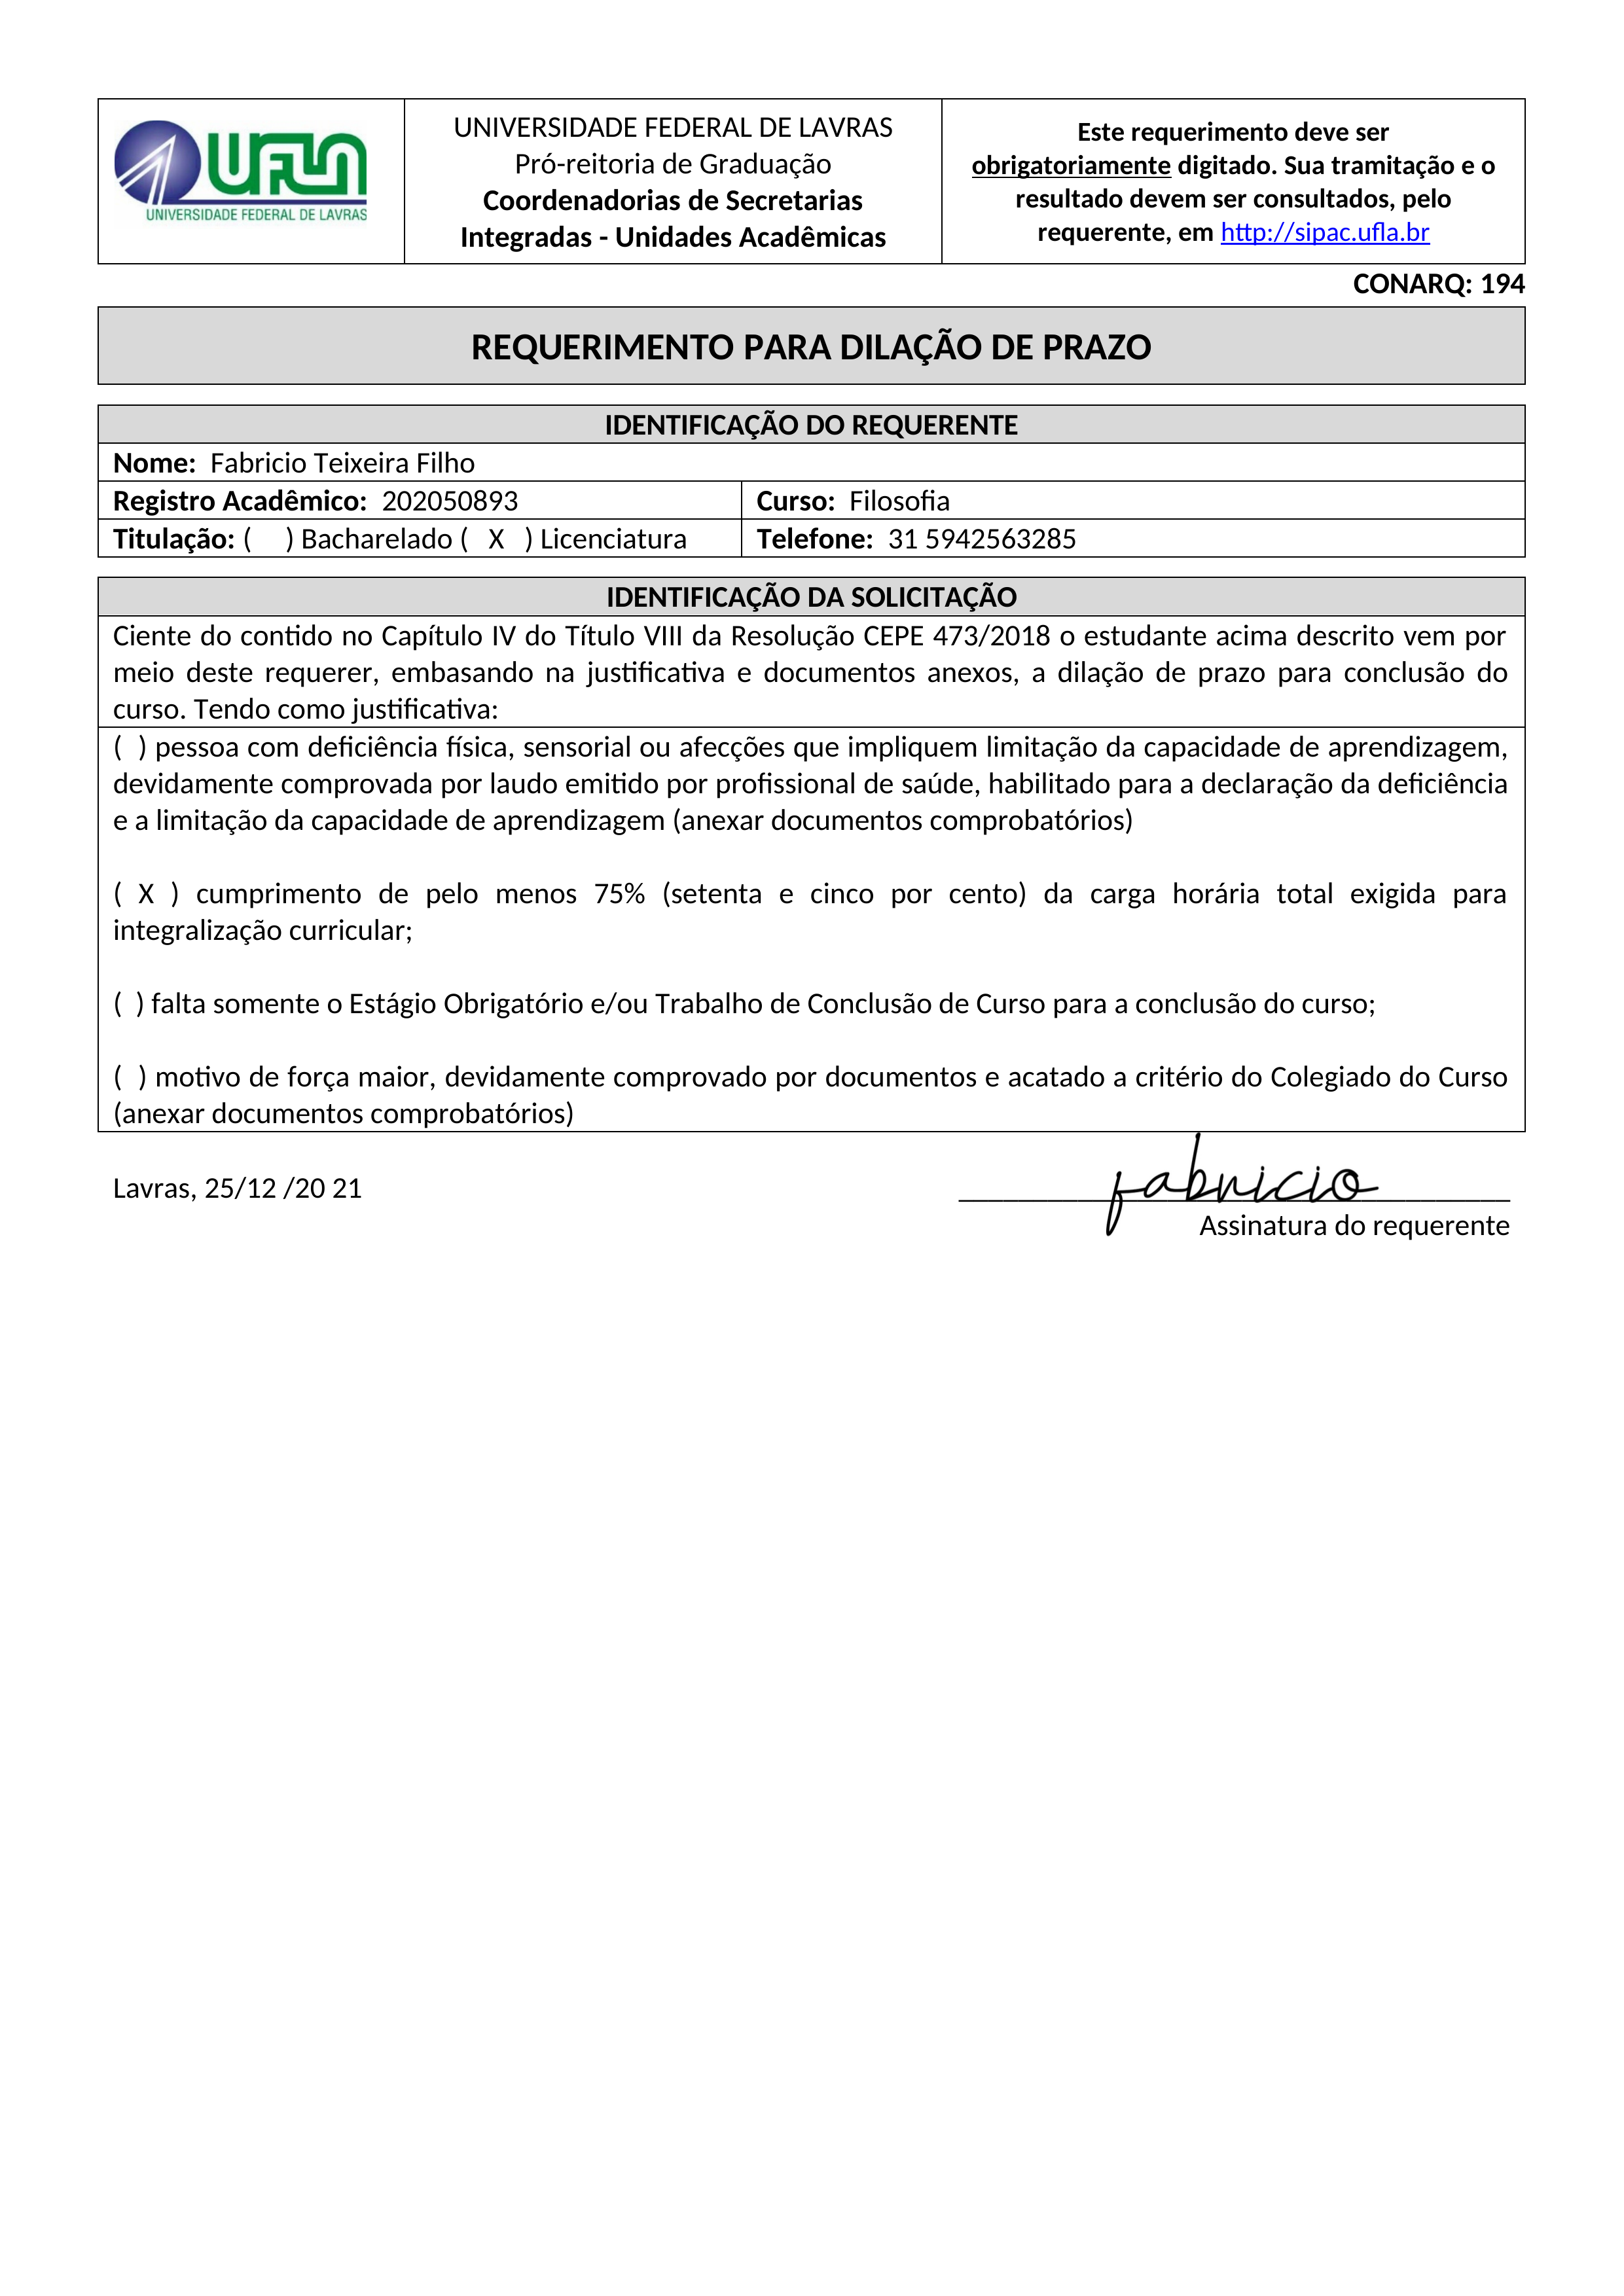
UNIVERSIDADE FEDERAL DE LAVRAS
Este requerimento deve ser obrigatoriamente digitado. Sua tramitação e o resultado devem ser consultados, pelo requerente, em http://sipac.ufla.br
UFLA
Pró-reitoria de Graduação
Coordenadorias de Secretarias Integradas - Unidades Acadêmicas
UNIVERSIDADE FEDERAL DE LAVRAS
CONARQ: 194
REQUERIMENTO PARA DILAÇÃO DE PRAZO
IDENTIFICAÇÃO DO REQUERENTE
Nome:
Fabricio Teixeira Filho
Registro Acadêmico:
202050893
Curso:
Filosofia
Titulação:
() Bacharelado
Licenciatura
(X)
Telefone:
31 5942563285
IDENTIFICAÇÃO DA SOLICITAÇÃO
Ciente do contido no Capítulo IV do Título VIII da Resolução CEPE 473/2018 o estudante acima descrito vem por meio deste requerer, embasando na justificativa e documentos anexos, a dilação de prazo para conclusão do curso. Tendo como justificativa:
() pessoa com deficiência física, sensorial ou afecções que impliquem limitação da capacidade de aprendizagem, devidamente comprovada por laudo emitido por profissional de saúde, habilitado para a declaração da deficiência e a limitação da capacidade de aprendizagem (anexar documentos comprobatórios)
cumprimento de pelo menos 75% (setenta e cinco por cento) da carga horária total exigida para integralização curricular;
(X)
() falta somente o Estágio Obrigatório e/ou Trabalho de Conclusão de Curso para a conclusão do curso;
() motivo de força maior, devidamente comprovado por documentos e acatado a critério do Colegiado do Curso (anexar documentos comprobatórios)
Lavras, 25/12/20 21
Assinatura do requerente